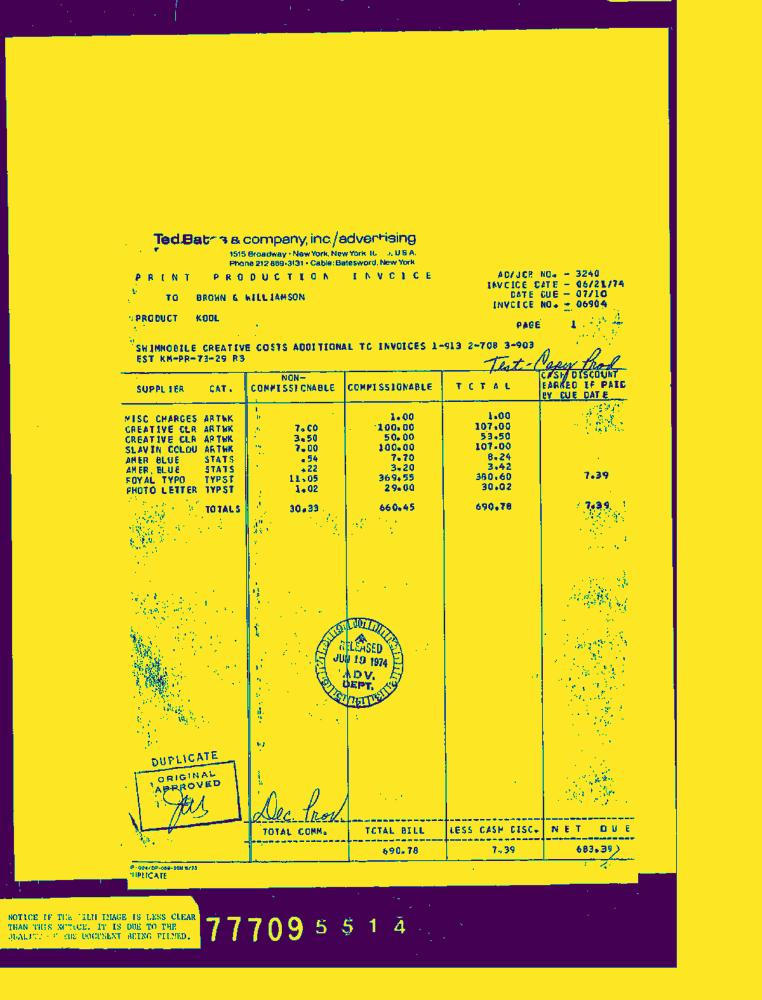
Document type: Invoice-Doc